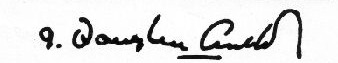
Signature of: ian douglas smith